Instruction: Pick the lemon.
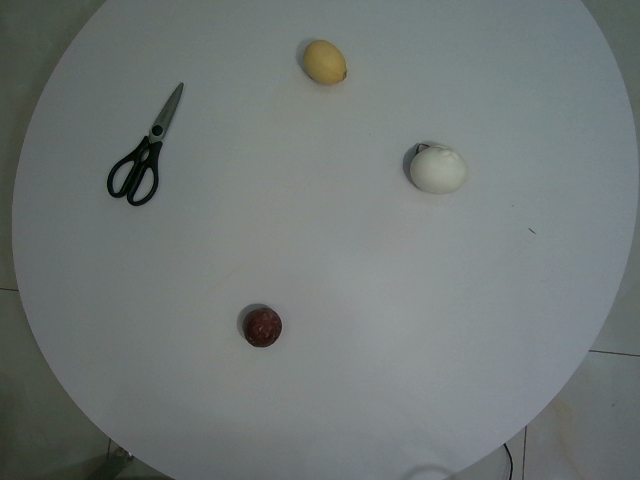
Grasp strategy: vertical